Patient: Female, age 72
A 72-year-old female presented with recurrent cough, yellow phlegm and intermittent hemoptysis for over 8 years. Initially, the patient began coughing frequently after a cold with purulent sputum, occasionally with blood-tinged sputum or mild hemoptysis. She was diagnosed with bronchiectasis after a chest computed tomography (CT) examination by local hospital eight years ago. Previous medical records indicated that no fungi were detected in bronchoalveolar lavage (BAL) fluid and sputum. Pulmonary symptoms were usually reduced or alleviated by empirical broad-spectrum antibiotics (levofloxacin, ceftriaxone/tazobactam, biapenem) for about one week and hemostatic therapy (Yunnan Baiyao Capsule, a traditional Chinese medicine) as needed. However, due to progressive aggravation of cough and purulent sputum, gradually appearance of breathlessness and chest tightness for the last two years, and most importantly, increased volume of hemoptysis from less than 10ml at the beginning to occasionally 30-60ml/24h, the patient admitted for further investigation in April 2019. The main symptom on admission was cough with purulent sputum accompanied by bright red blood, about 4-8 times a day and 5-10ml each time. Fever, chills, night sweat, rash or joint pain were denied. The patient reported a history of tuberculosis 10 years ago, and recovered after one year of anti-tuberculosis drug treatment. Beyond that, smoking or drinking were denied, nor did she have a history of hypertension, diabetes, cancers, chronic hepatitis, or blood disease.
At the time of admission, physical examination revealed a thin woman with normal vital signs. The breath sounds of both lungs were coarse, bibasilar crackles were auscultated especially in the right lung. No rhonchi or wheezes. Blood routine suggested mild anemia (hemoglobin 9.8g/dL) with normal white blood cell count. As for inflammatory markers, the level of procalcitonin (PCT) was less than 0.05ng/mL, both erythrocytes sedimentation rate (ESR, 26 mm/h) and hypersensitive C-reactive protein (hs-CRP, 2.1mg/L) were increased slightly. No significant abnormalities were found in blood coagulation function, liver and kidney function, and anti-neutrophil cytoplasmic antibody. Chest CT indicated bronchiectasis accompanied by infection in the middle and lower lobe of the right lung, multiple patchy infiltrates of both lungs with increased mediastinal lymph nodes (Fig. 1A,B,C). Fiberoptic bronchoscopy before antibiotic administration (Fig. 2) showed a few dark red blood stains and a lot of purulent secretions in the bilateral bronchus, especially in the right middle lobe and the left superior lobar bronchus. After aspiration, the lumen was unobstructed and the mucosa was smooth. BAL fluid from the right middle bronchus was incubated on slants of Sabouraud 's dextrose agar, many white velvety and brownish-gray pigmented colonies grew after 10 days incubation (Fig. 3). Fungal PCR using 28S rDNA primers identified Microascus cirrosus. Sputum and BAL cultures grew normal flora, with no evidence of viral, mycobacterial, or additional fungal pathogens isolated; likewise, blood cultures remained negative. T-spot test and MTB/RIF GeneXpert detection assays were negative. Both galactomannan enzyme-linked immunosorbent assays and 1,3-beta-D-glucan tests were negative in serum and BAL fluid.
Given these findings, the patient was diagnosed with a pulmonary fungal infection with bronchiectasis. So intravenous (oral after discharged) voriconazole 200 mg twice daily and aerosolized amphotericin B 12.5mg twice daily were initiated for empiric treatment in April 2019. The blood concentration of voriconazole when administered orally was 2.1 mug/mL (therapeutic window: 2-6 mug/mL). While on combinational antifungal treatment, the patient presented resolution of hemoptysis, as well as remission of cough, wheezing and chest tightness. Two months later, chest CT demonstrated a slight improvement (Fig. 1D,E,F). Repeat bronchoscopy on Day 77 denoted no distinct abnormality in the visible areas of bilateral bronchi, although BAL fluid grew mold identified again as M. cirrosus. No obvious side effects to liver function were observed in the first three months, but aspartate aminotransferase and gamma-glutaminase elevated 2-3 times on Day 93. The antifungal drugs were withdrawn and pulmonary symptoms did not relapse. Liver function returned basically normal three weeks later. The level of hemoglobin increased from 9.8g/dL to 10.9g/dL two months later and remained at 10.9g/dL after antifungal therapy was discontinued (on Day 102). Moreover, there was no radiologic progression during another 3 months (Fig. 1G and H,I) and one year (Fig. 1J,K,L) of follow-up.
Keywords: antifungal treatment, bronchiectasis, microascus cirrosus, pulmonary infection
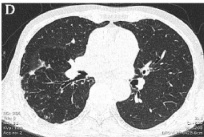
Image caption: CT images of the patient. CT images indicated bronchiectasis in both lungs, multiple calcified nodules and patchy infiltrates in the right lung before treatment (A,B,C).